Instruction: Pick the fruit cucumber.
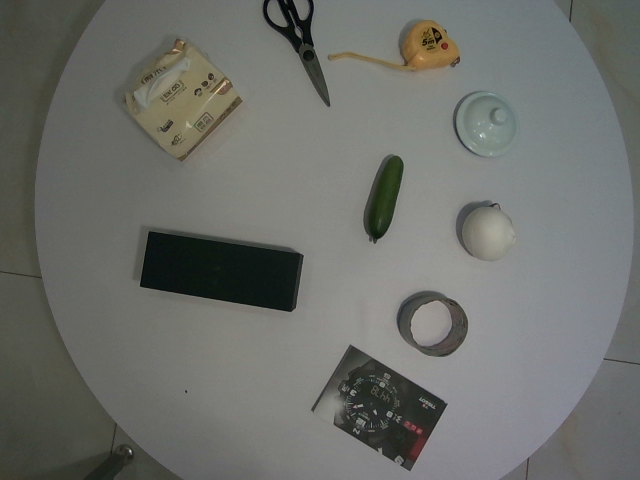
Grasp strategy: vertical